Question: What type of tax is indicated in the document, personal property or real estate?
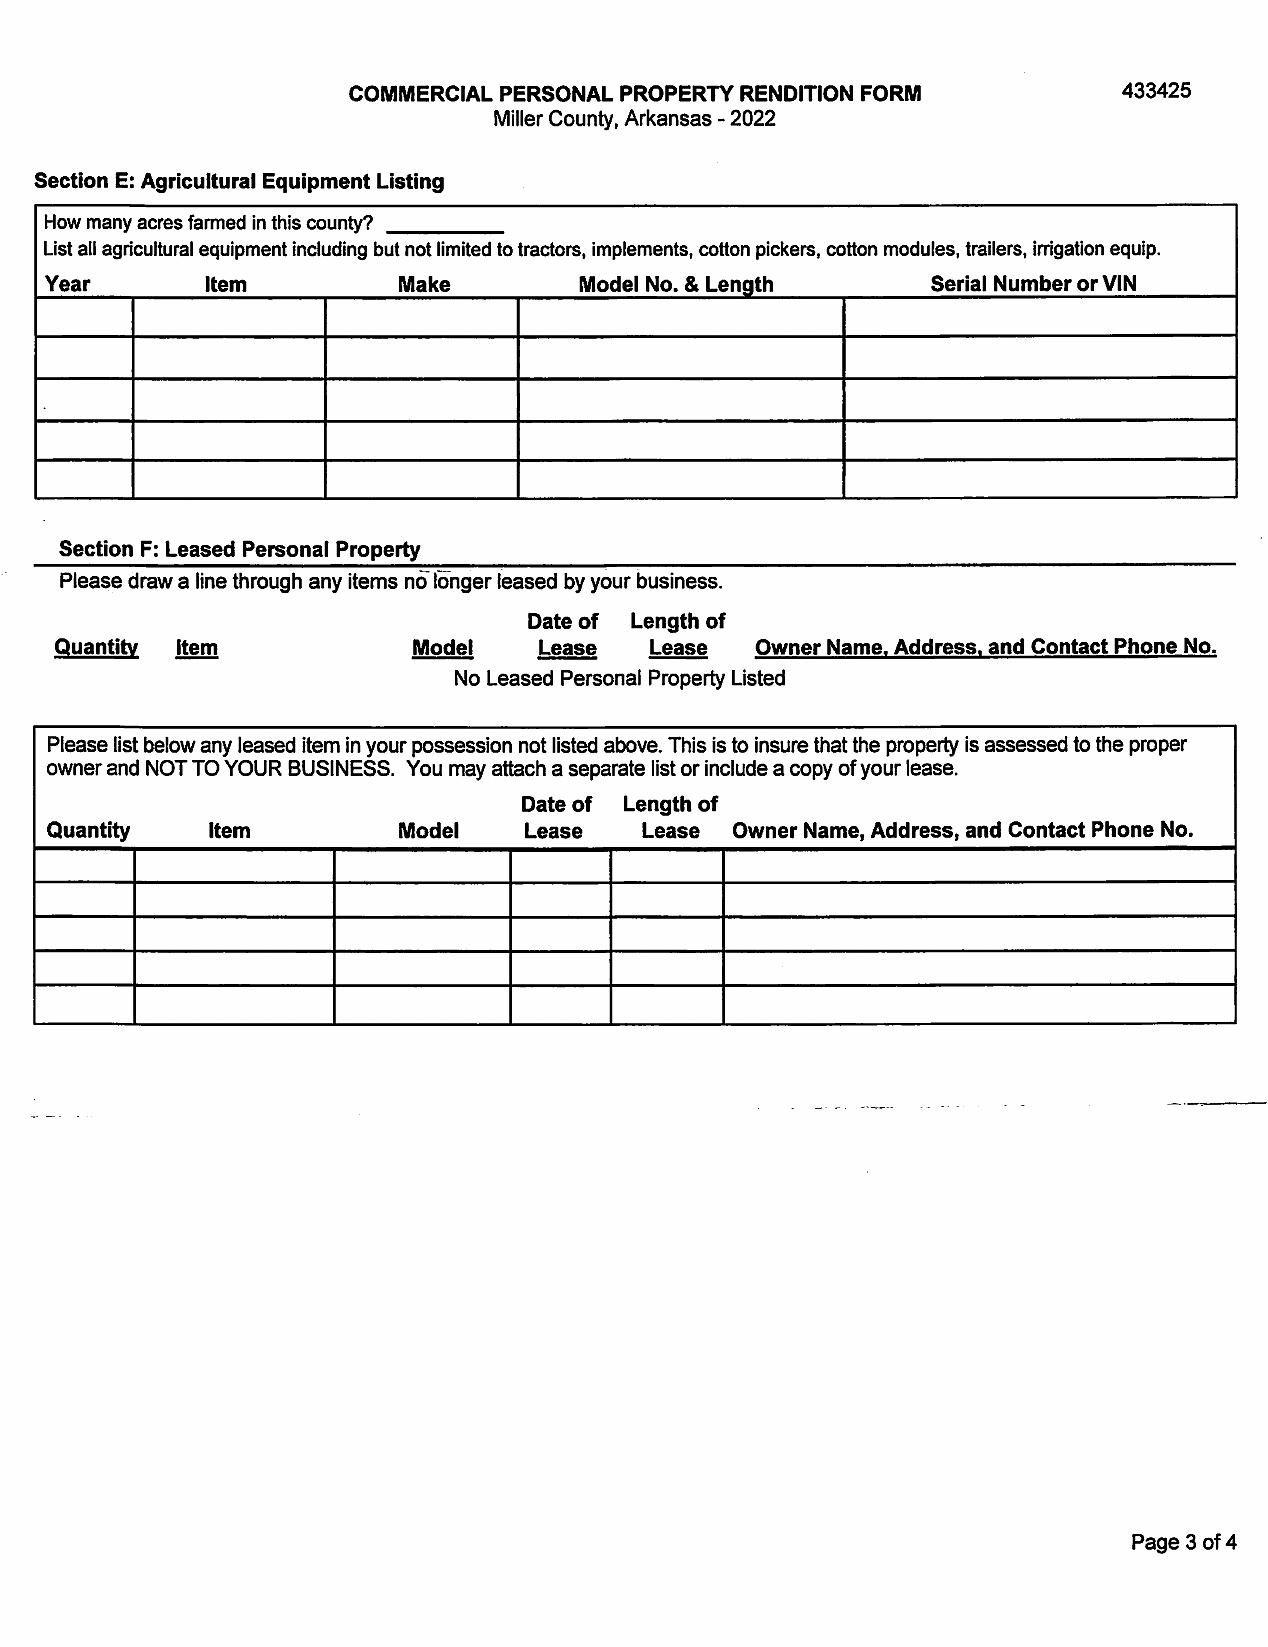
Answer: "Personal Property Tax"